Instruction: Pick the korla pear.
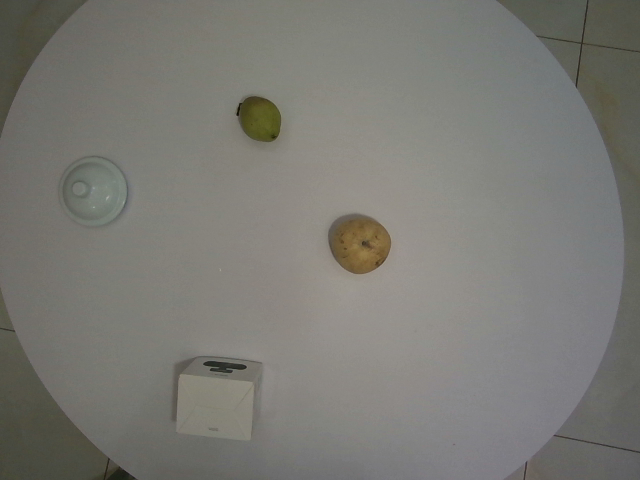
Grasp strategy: vertical